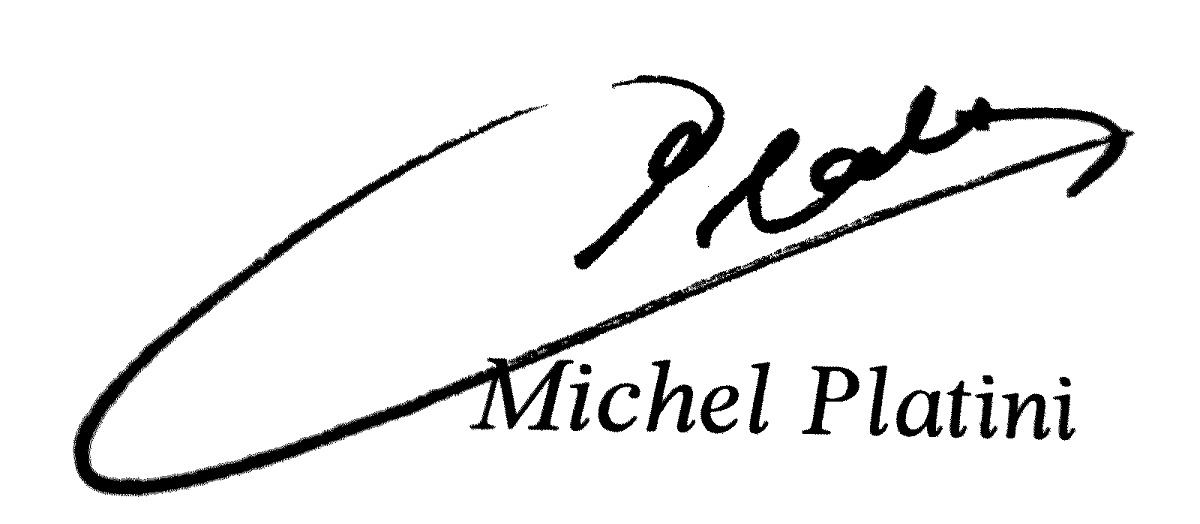
Signature of: michel platini